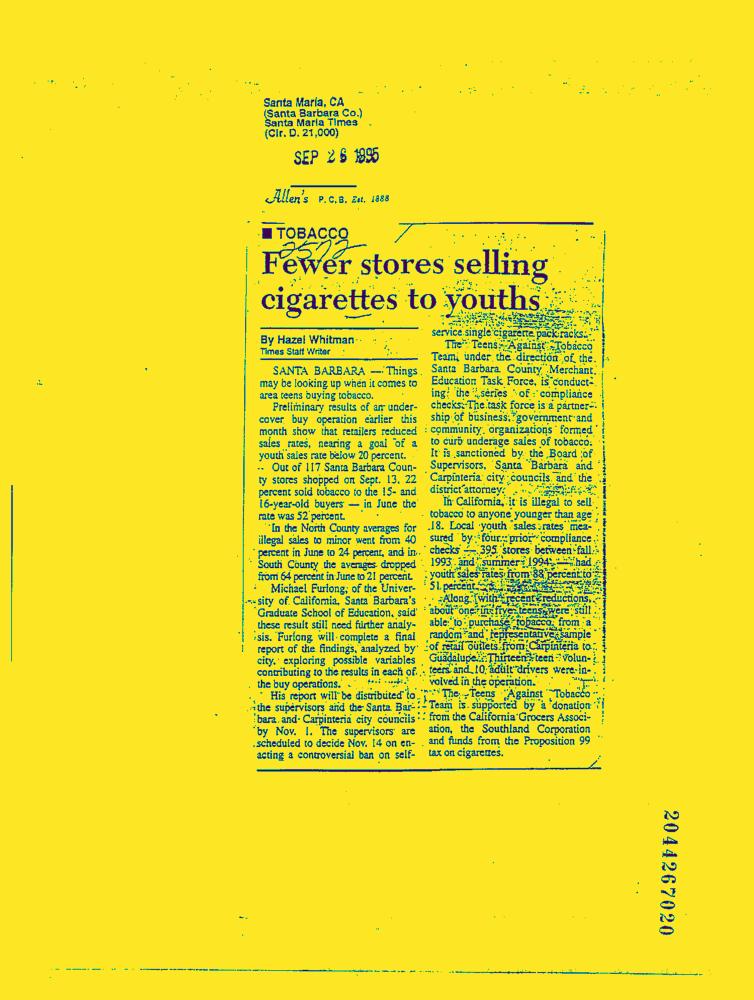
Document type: News-Article